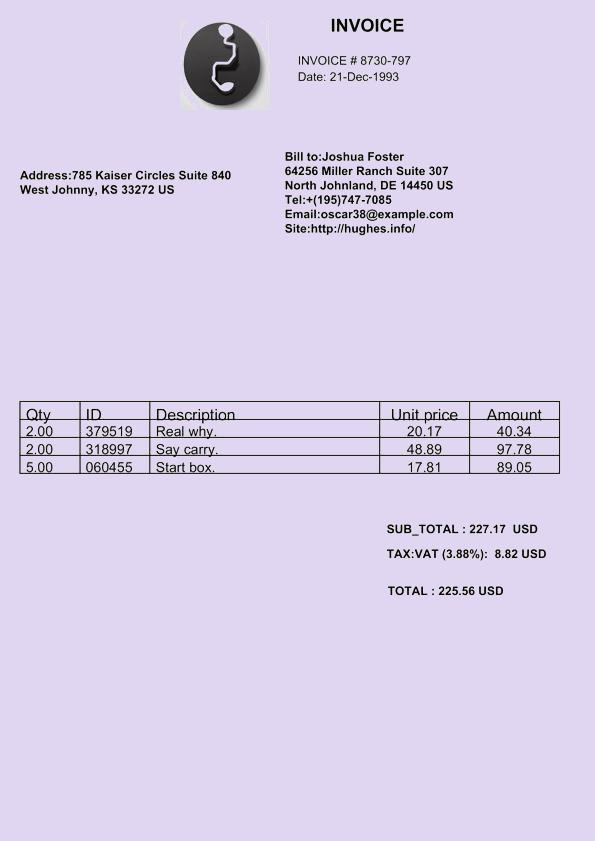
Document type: Invoice